Question: What type of tax is indicated in the document, personal property or real estate?
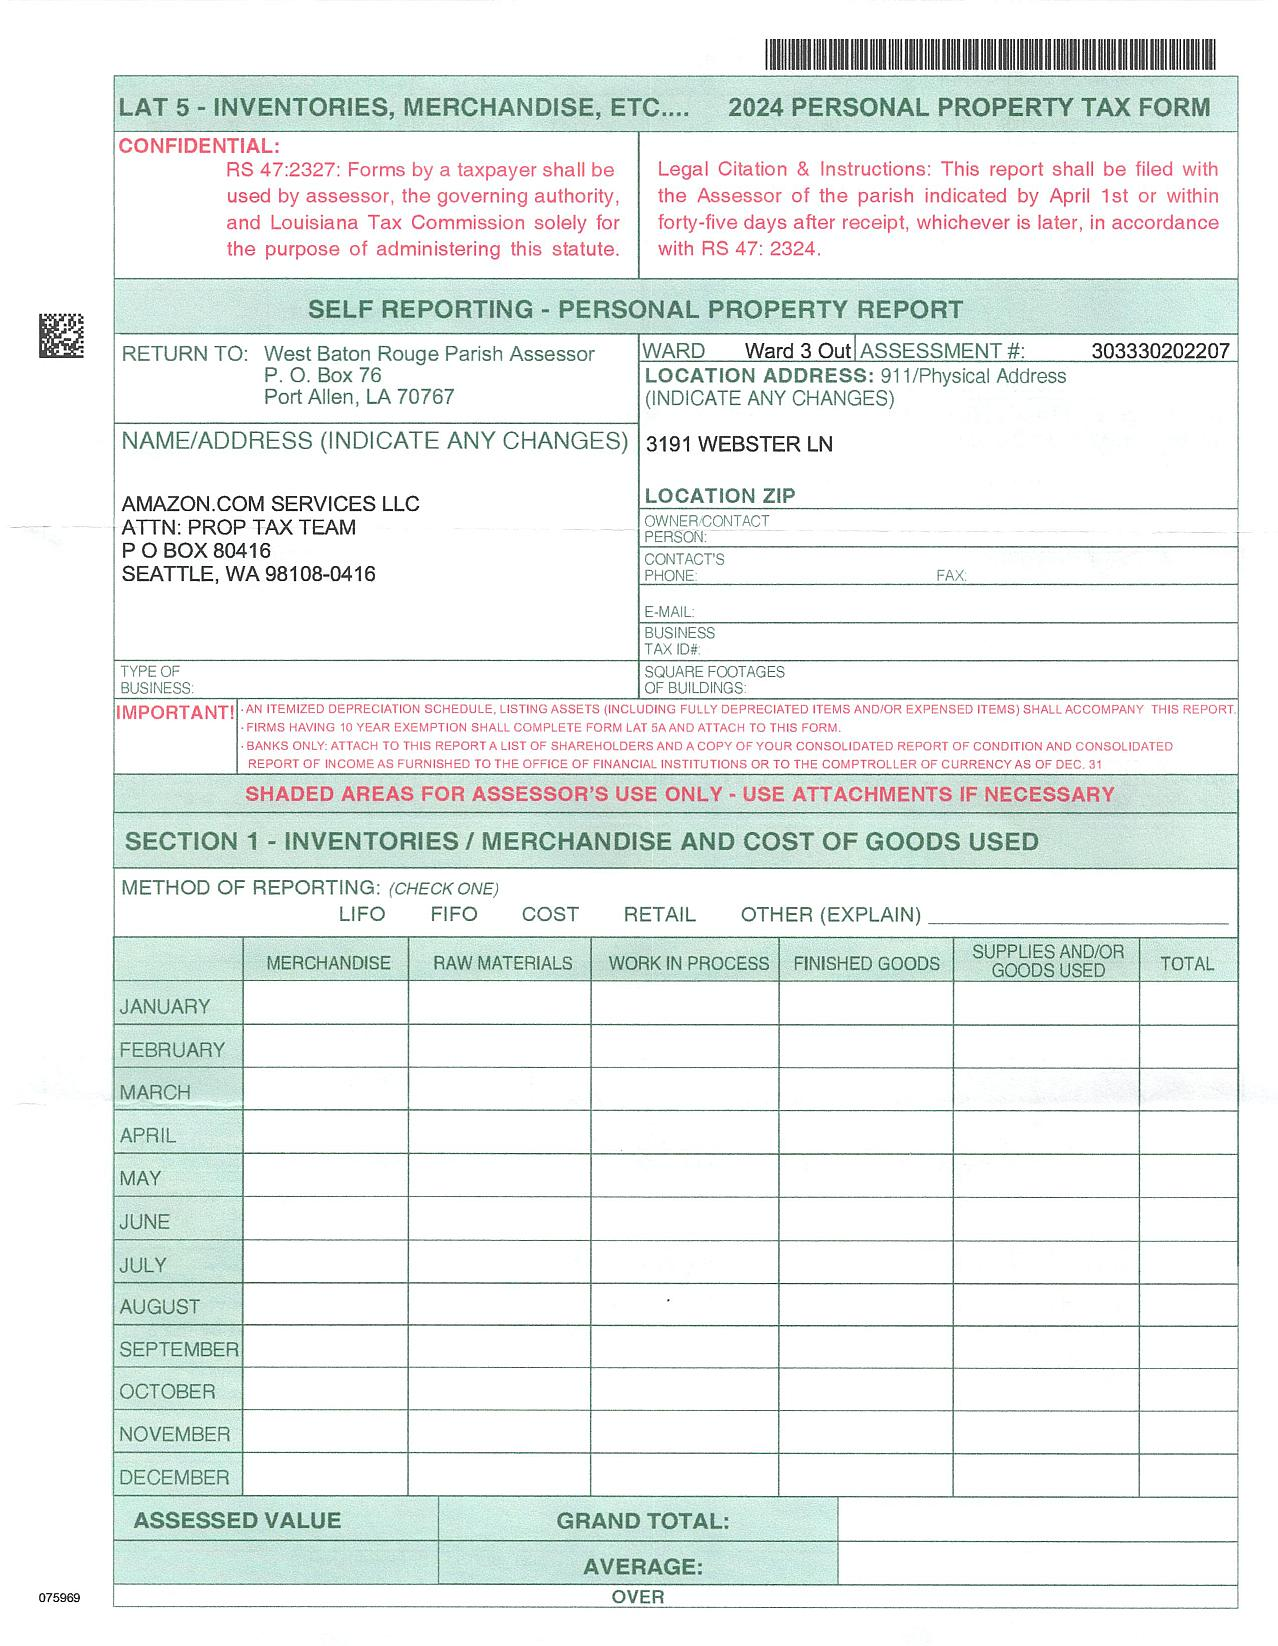
Answer: "Personal Property Tax"